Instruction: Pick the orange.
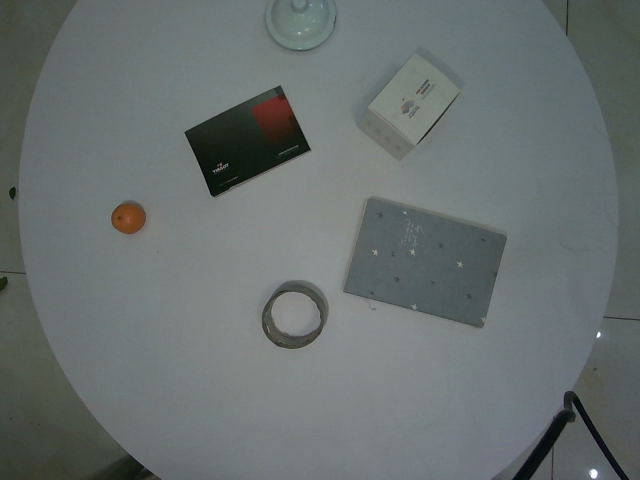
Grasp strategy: vertical